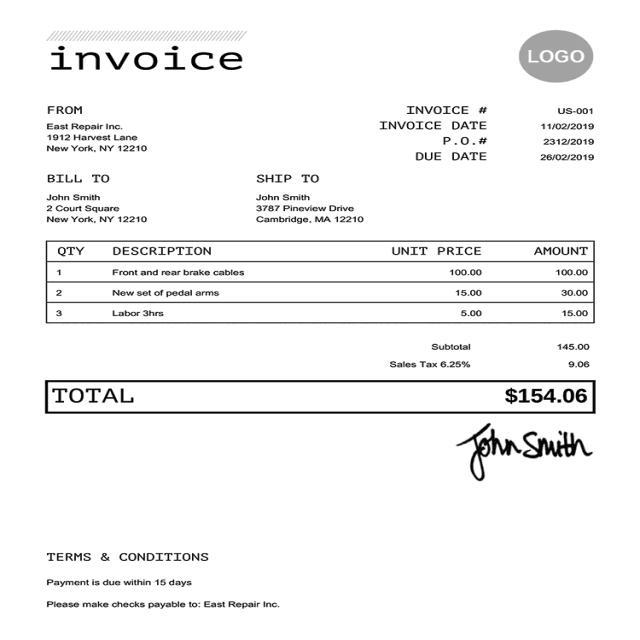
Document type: Invoice